Question: What do the imaging results show?
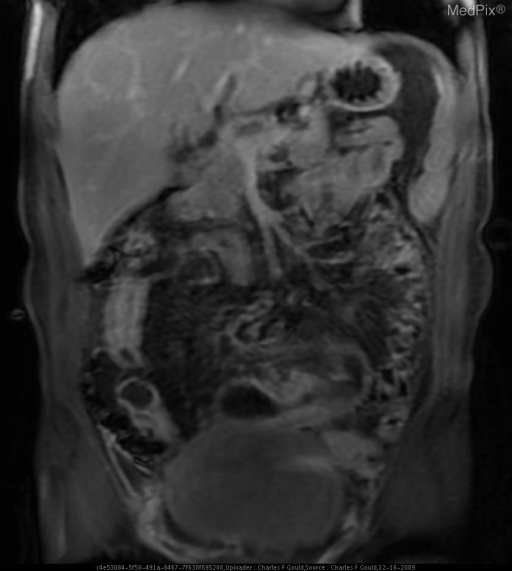
Answer: The imaging shows Several regions of discontinuous and asymmetric bowel wall thickening with alternating regions of dilation.  No fistulas were identified in this patient’s case.  Enhancement localized to the regions of mural thickening was demonstrated following the administration of intravenous gadolinium DTPA. Enhancement of thickened bowel wall..